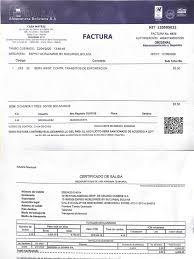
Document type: Invoice